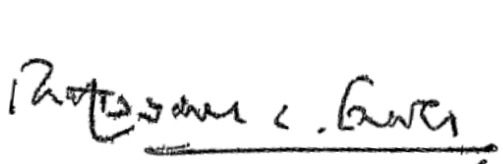
Signature of: vishnuprasad trivedi